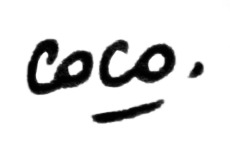
Signature of: coco